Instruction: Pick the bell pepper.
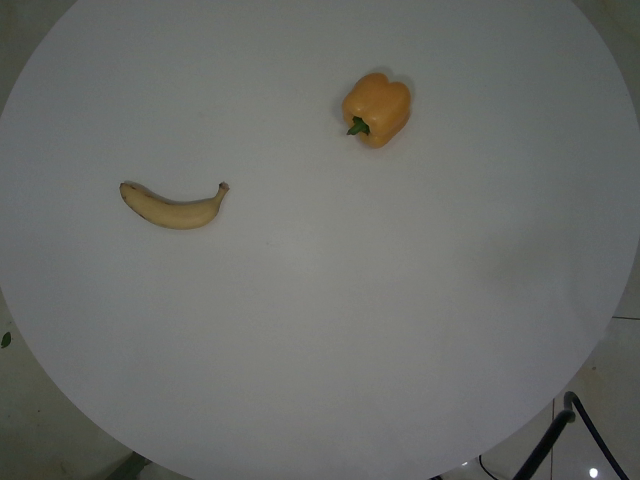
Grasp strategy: vertical